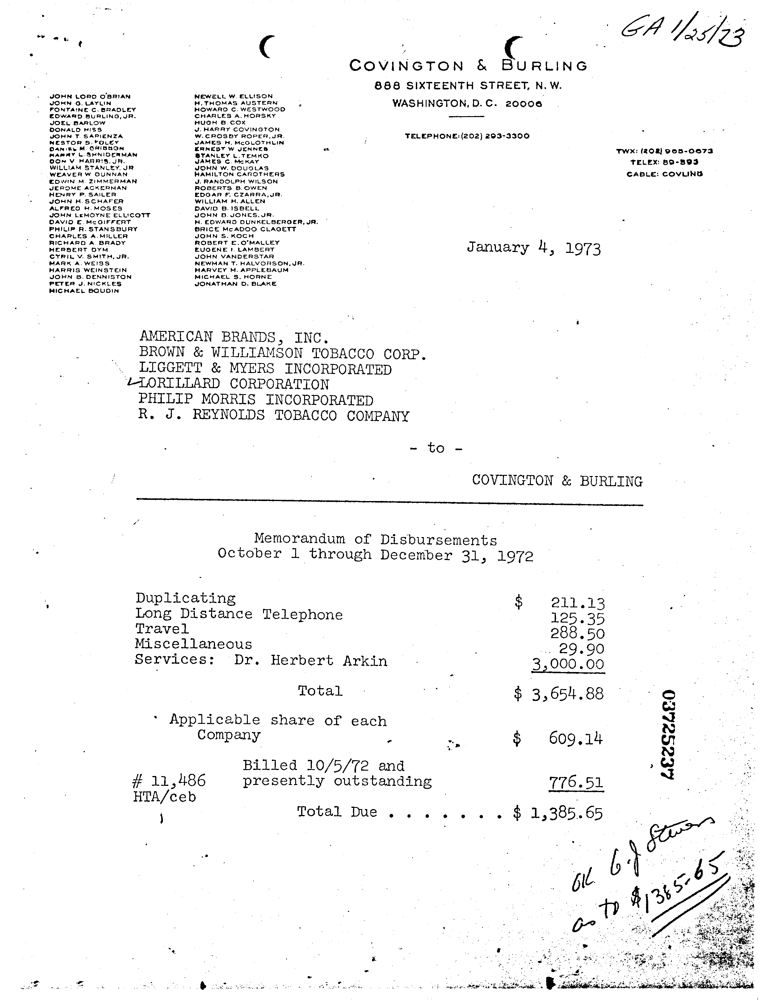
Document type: Invoice